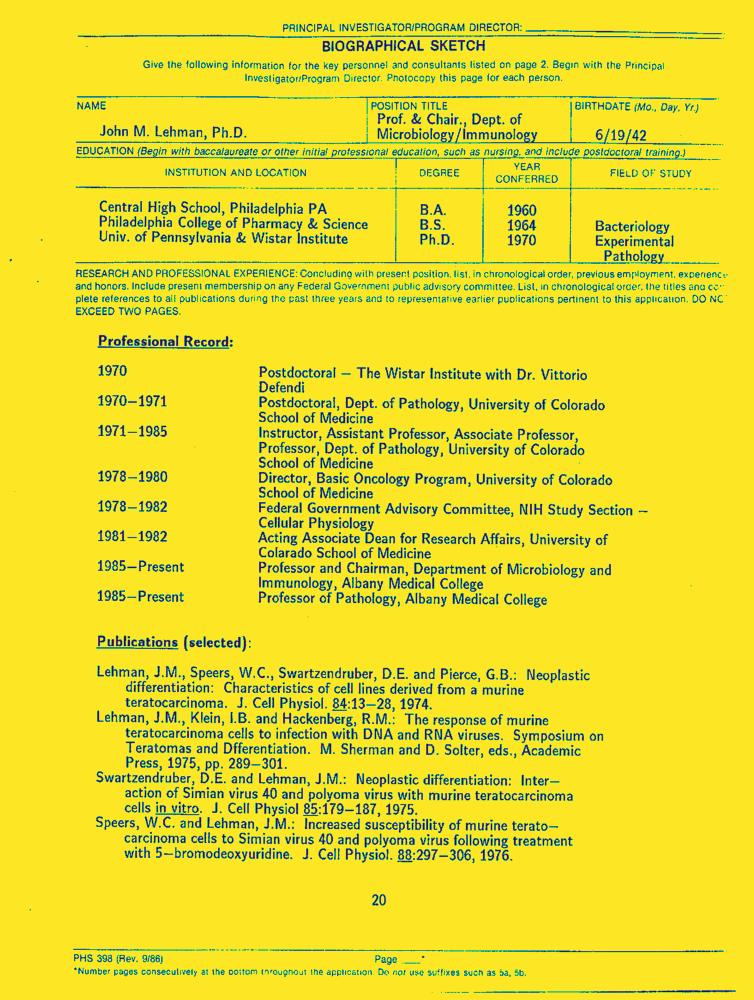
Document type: Resume-Doc